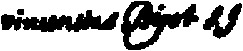
Signature of: vincent bigot